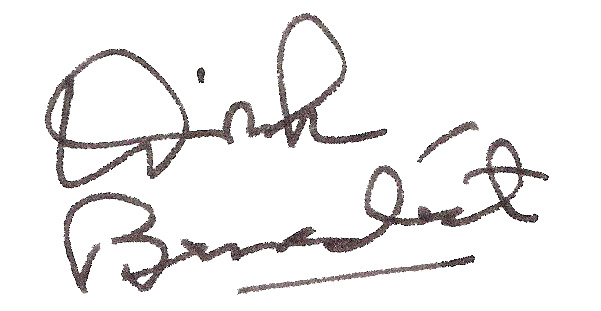
Signature of: dirk benedict